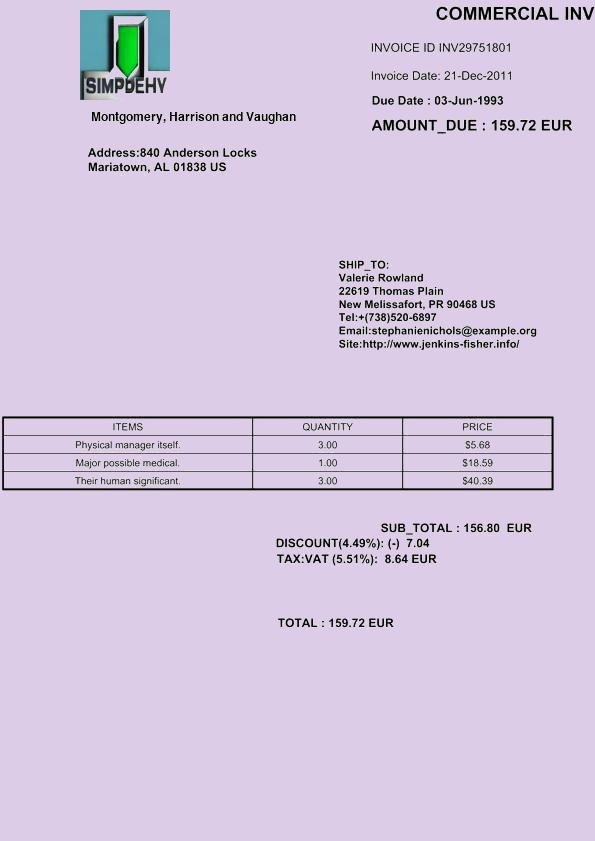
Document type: Invoice